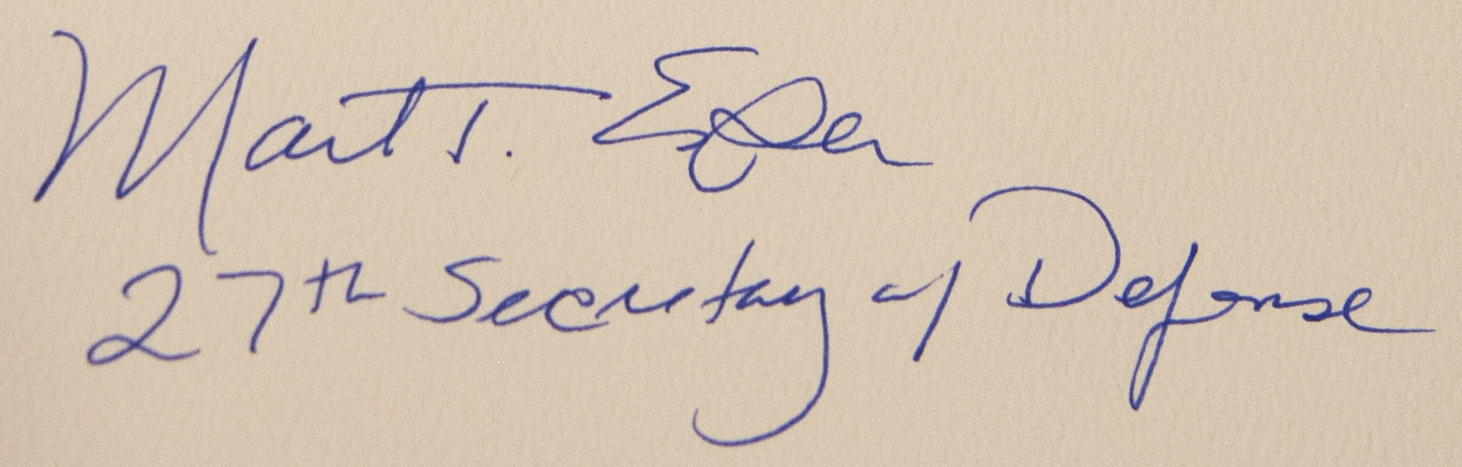
Signature of: mark t esper